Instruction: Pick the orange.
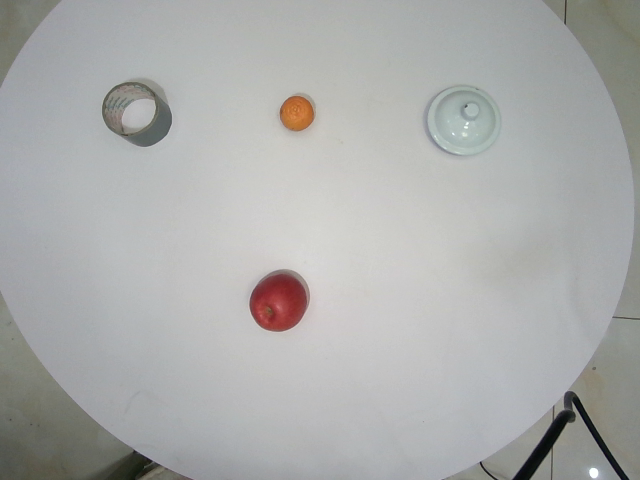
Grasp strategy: vertical